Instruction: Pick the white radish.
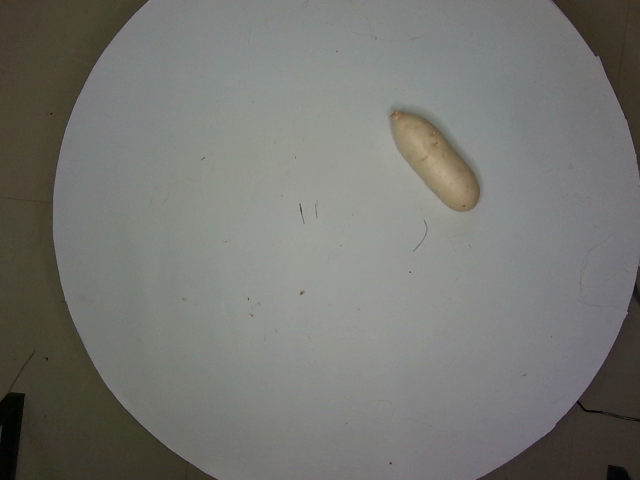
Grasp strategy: vertical